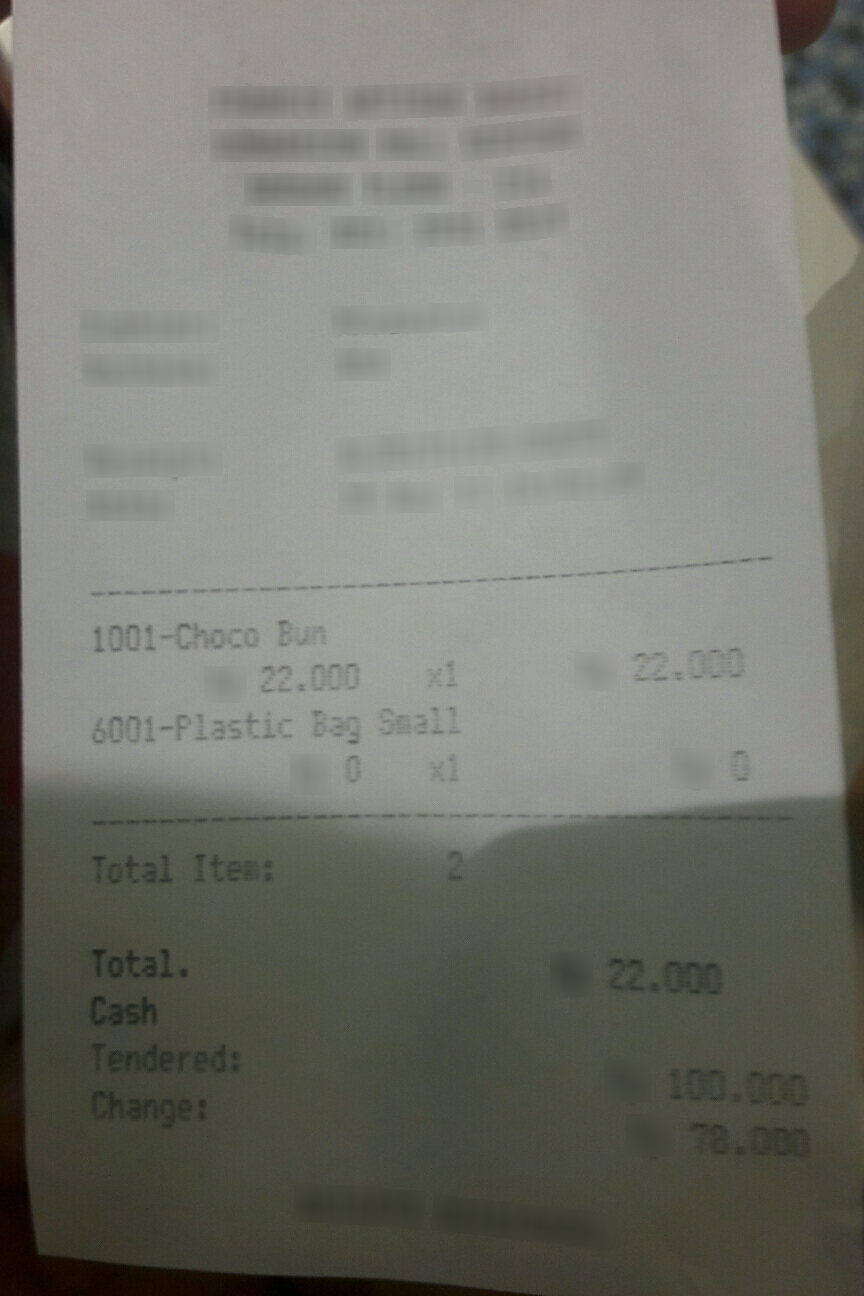
Receipt information:
total: 22.000
line_items: item_name: Choco Bun
item_value: 22.000
item_quantity: 1
item_name: Plastic Bag Small
item_value: 0
item_quantity: 1